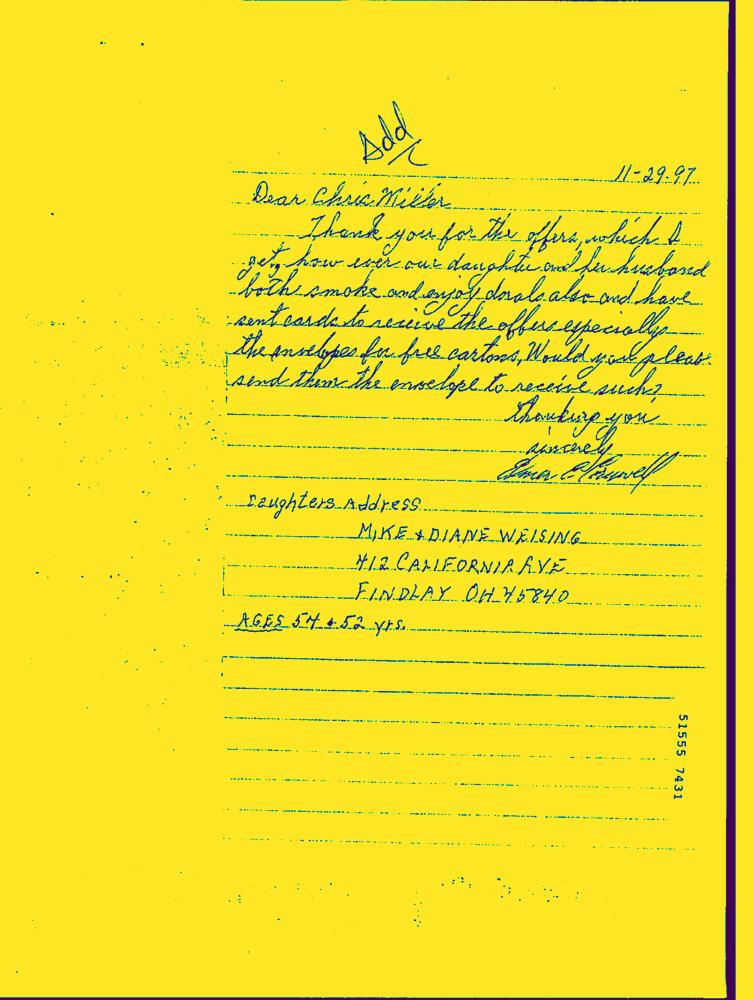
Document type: Hand-Written